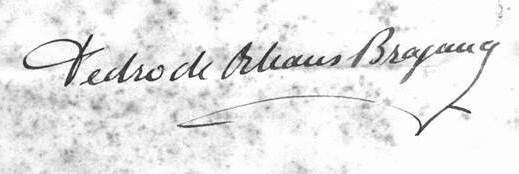
Signature of: pedro de alcantara prince of grão pará